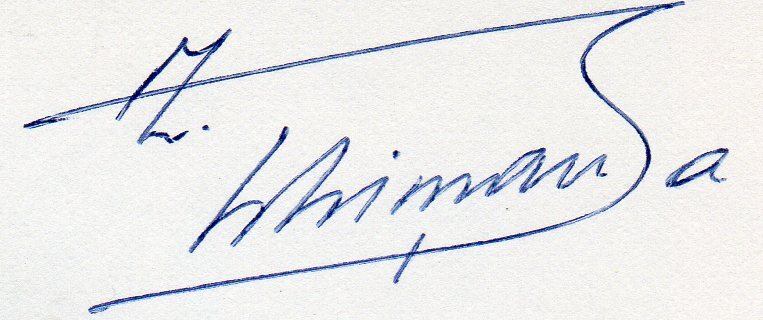
Signature of: zacharie tshimanga wa tshibangu